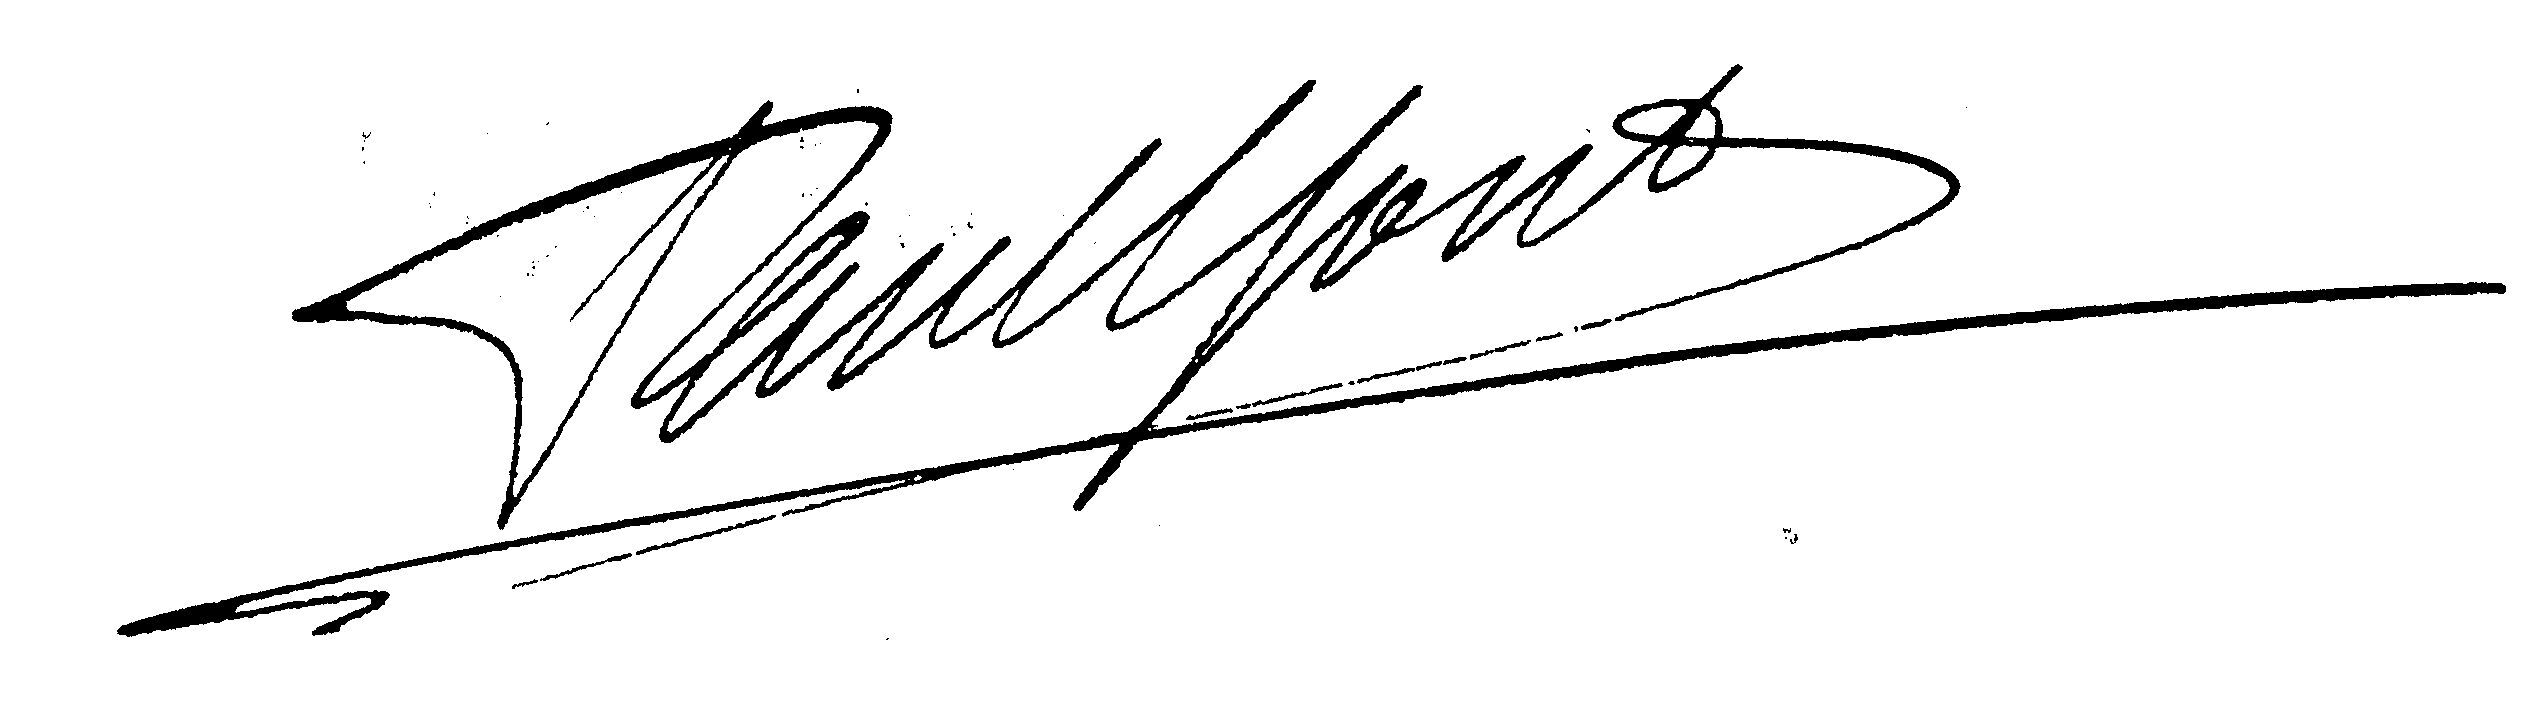
Signature of: paul gout